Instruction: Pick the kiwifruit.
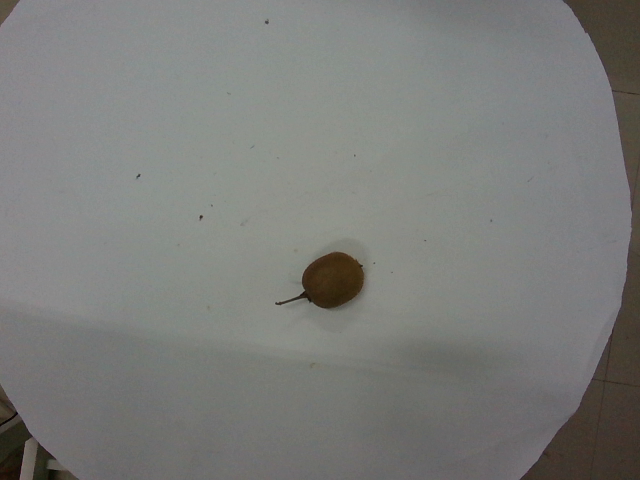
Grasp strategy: vertical